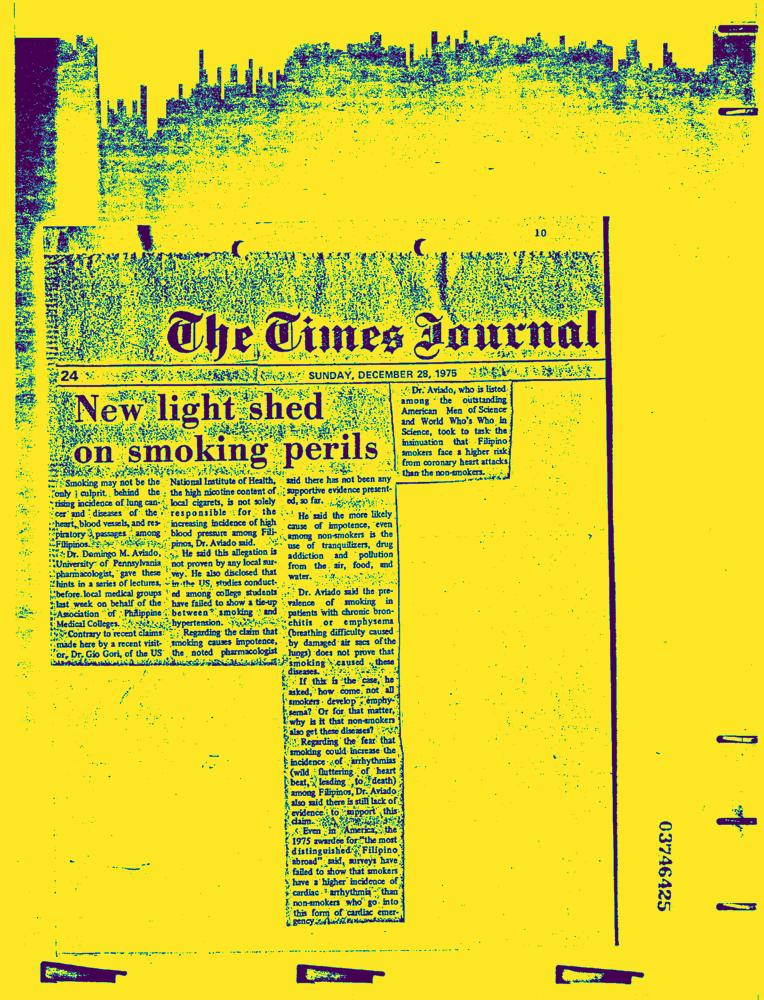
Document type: News-Article